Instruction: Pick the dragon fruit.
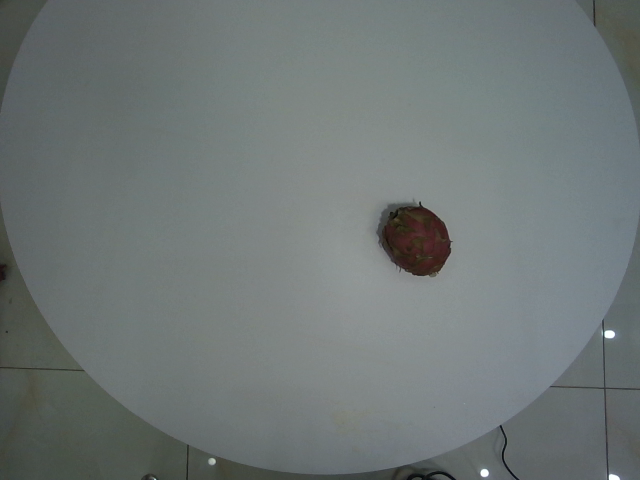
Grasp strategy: vertical